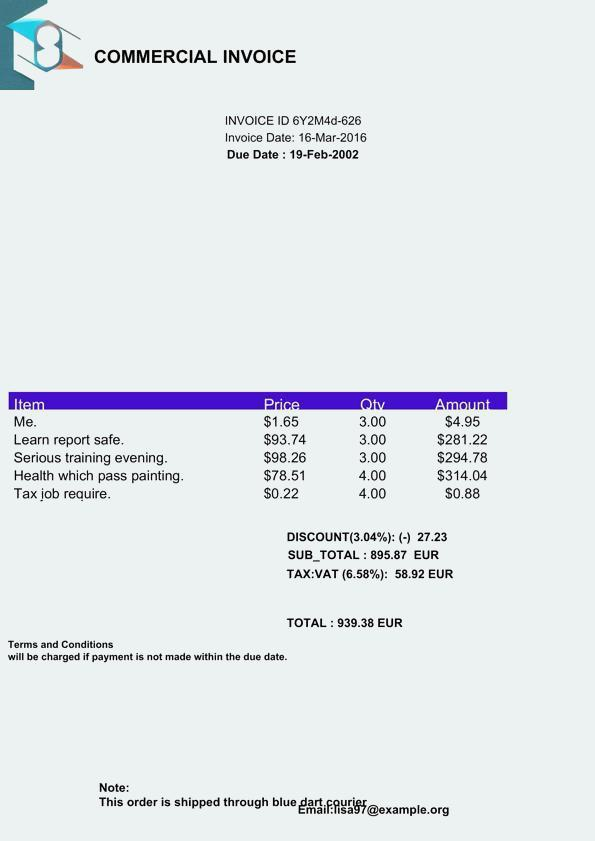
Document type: Invoice